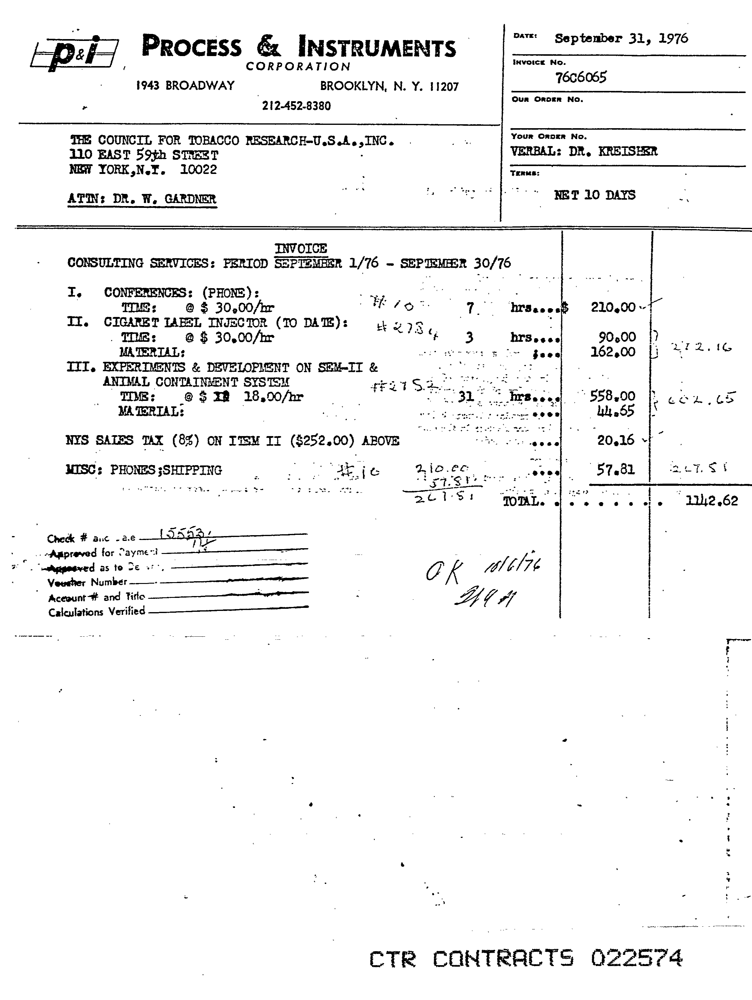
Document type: Invoice